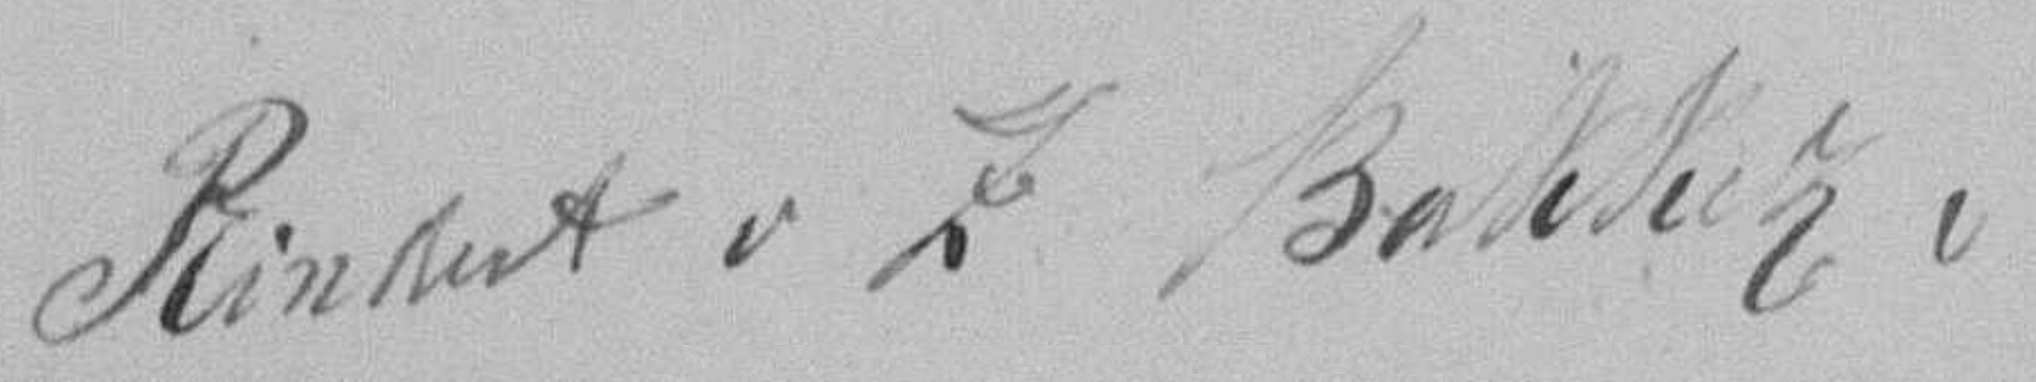
Signature of: rindert van zinderen bakker